Question: What jurisdiction, city, or county is the document associated with?
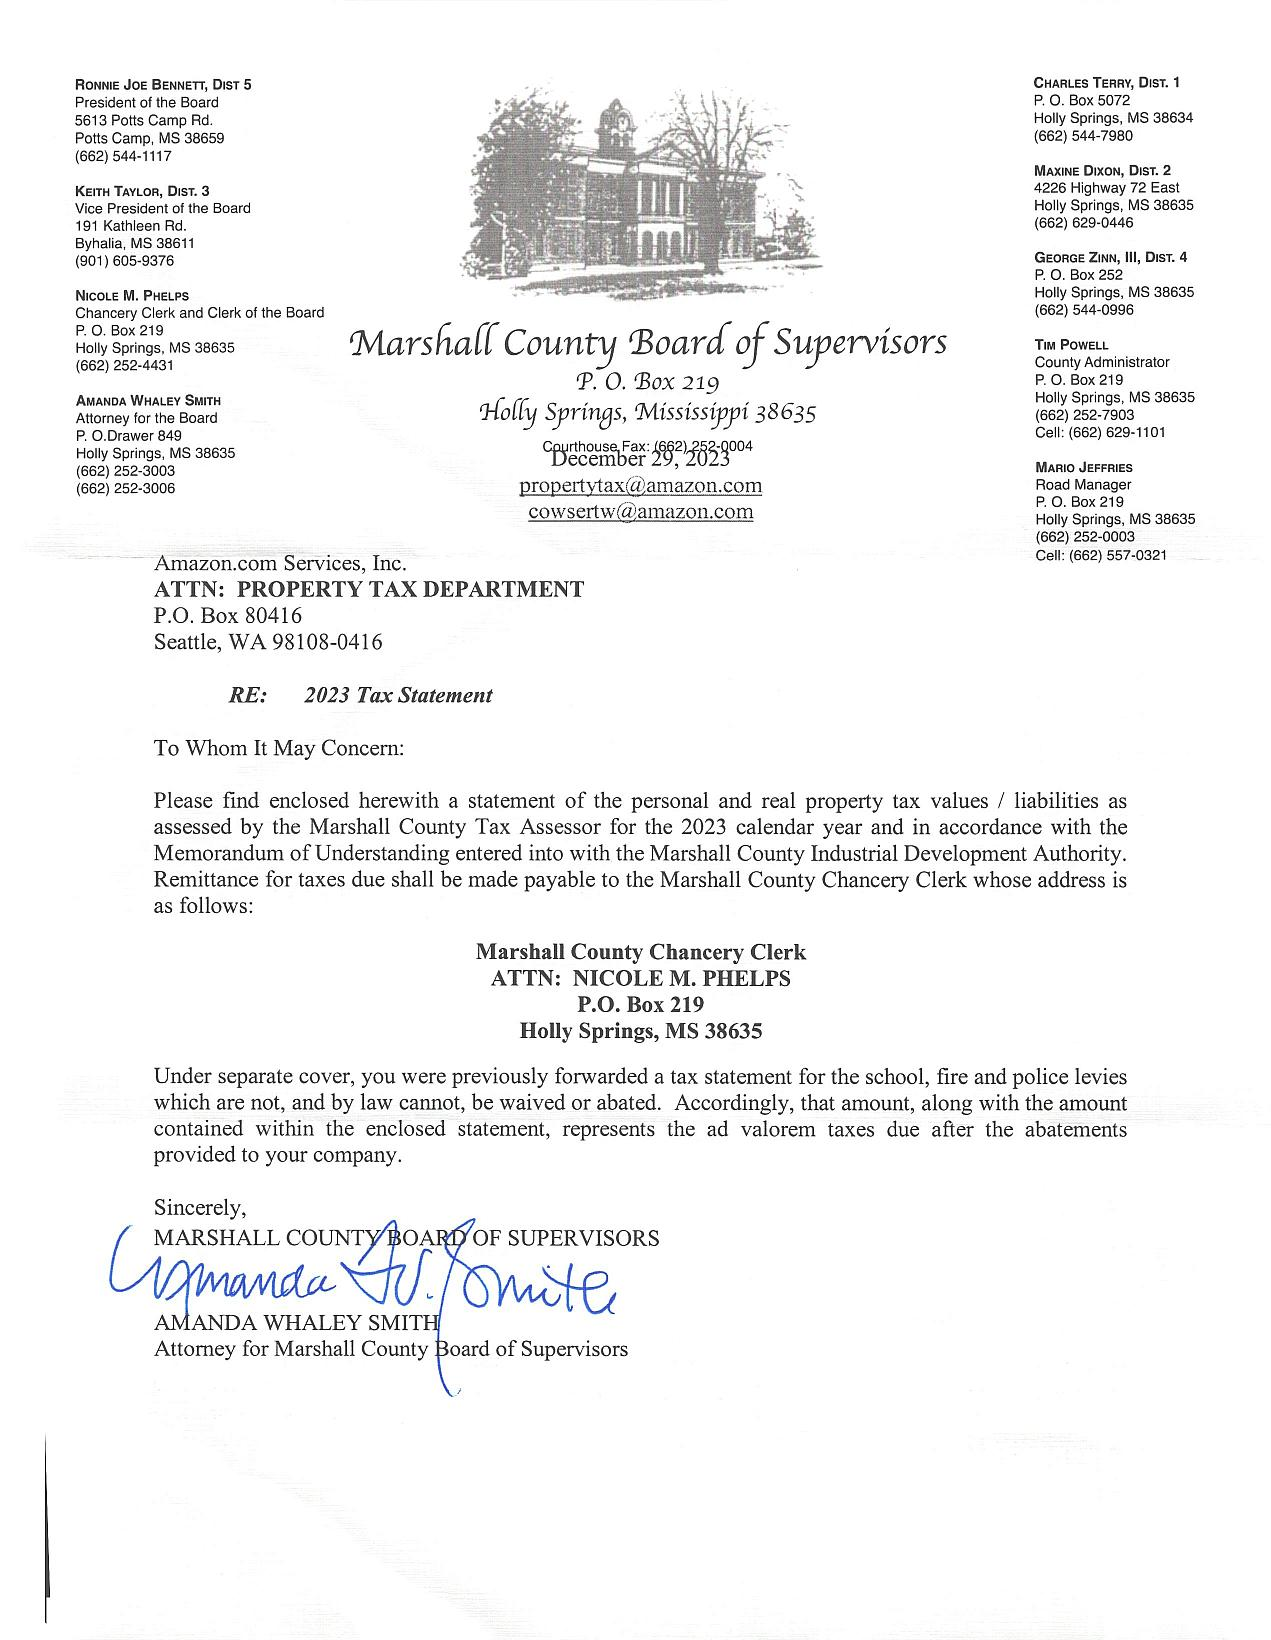
Answer: "Marshall County"